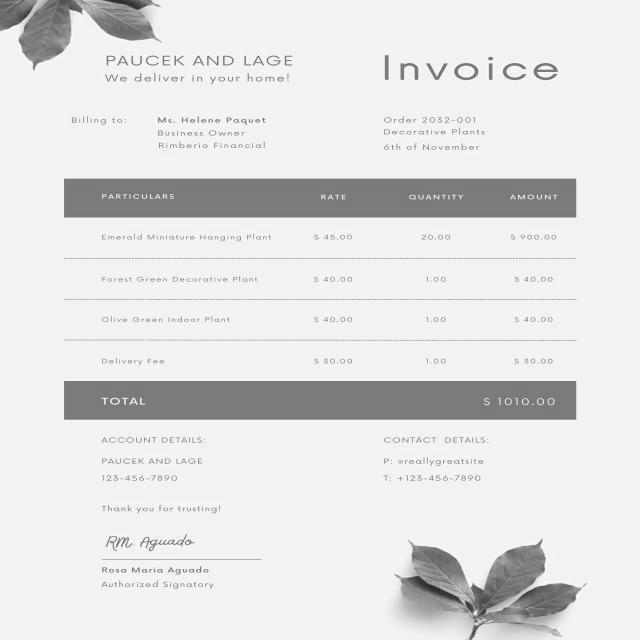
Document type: Invoice